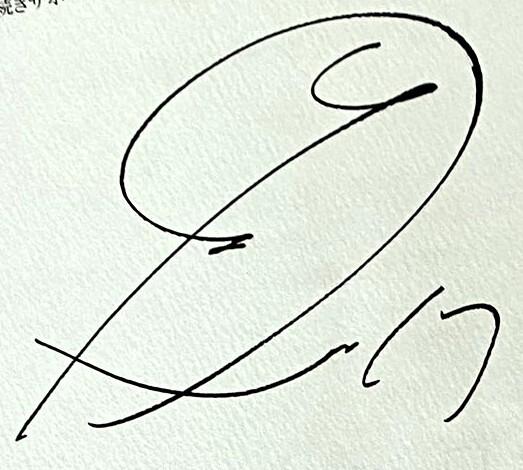
Signature of: ren yamamoto